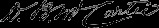
Signature of: divie bethune mccartee